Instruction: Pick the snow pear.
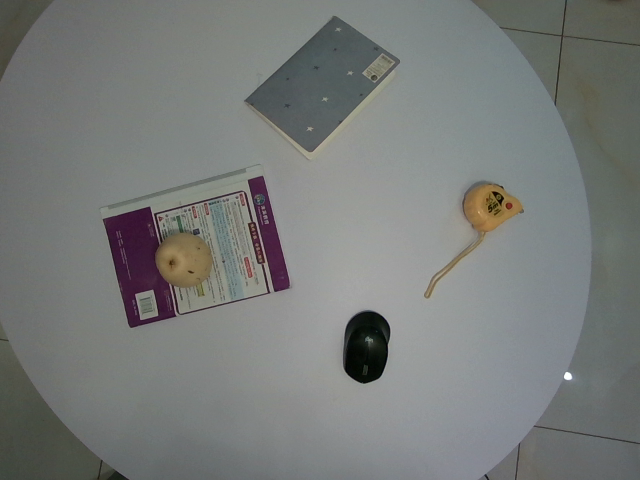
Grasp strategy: vertical